Question: What is the suspected problem?
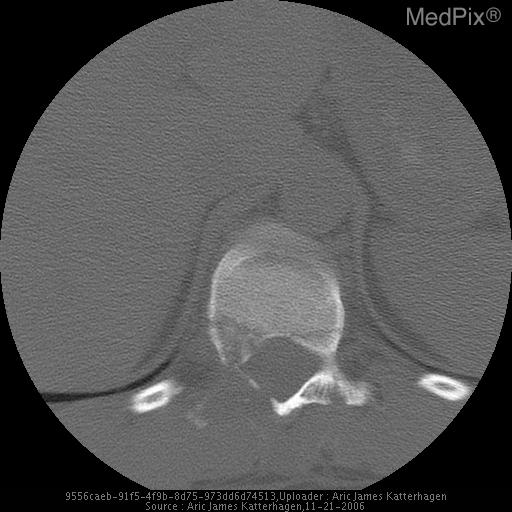
Answer: The findings suggest T11 Fracture of vertebral body, posterior elements, and widened interspinous space
T11 abnormal Hyperintense signal and compression on T1 MRI. Fracture of T11 – CT image 4 of 6. The patient might have a history of 21 year old man with back pain after a motor vehicle accident..